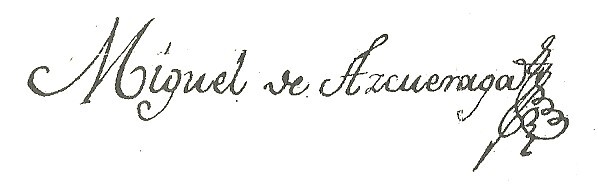
Signature of: miguel de azcuénaga